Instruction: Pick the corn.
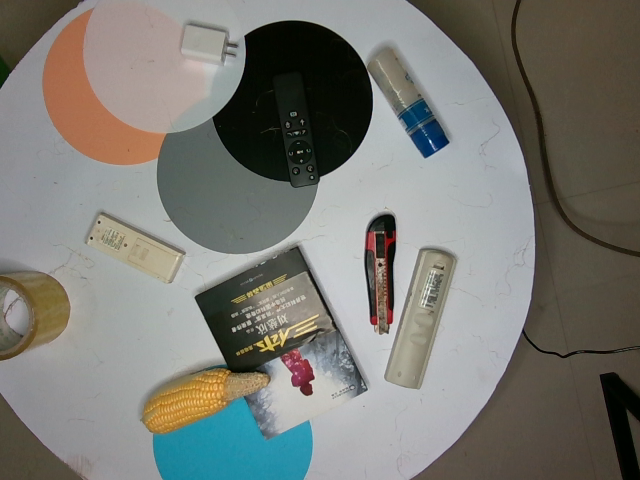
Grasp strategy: vertical